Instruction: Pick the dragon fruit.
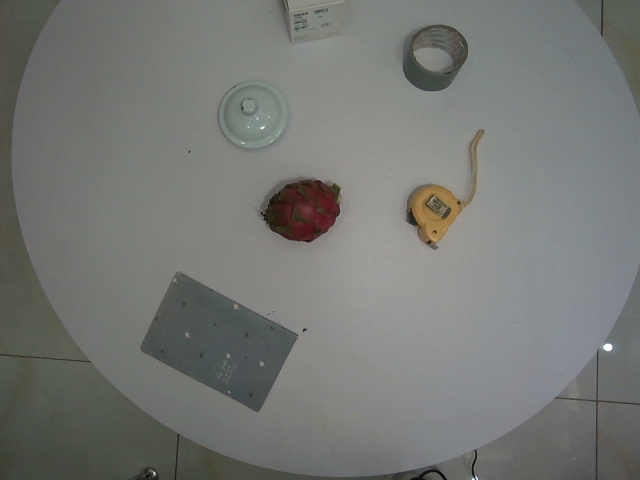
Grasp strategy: vertical